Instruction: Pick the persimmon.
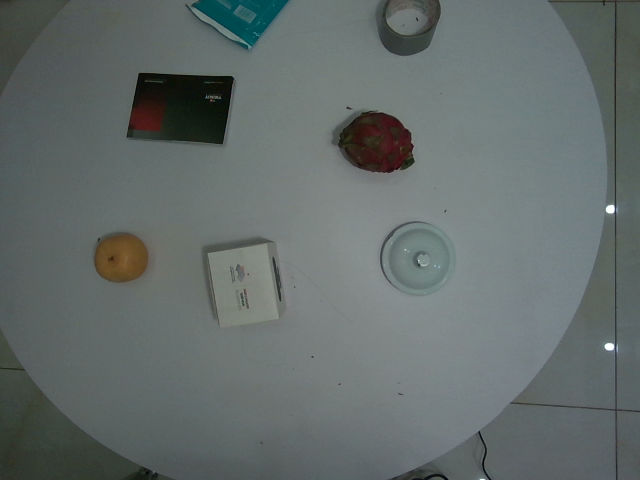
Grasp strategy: vertical